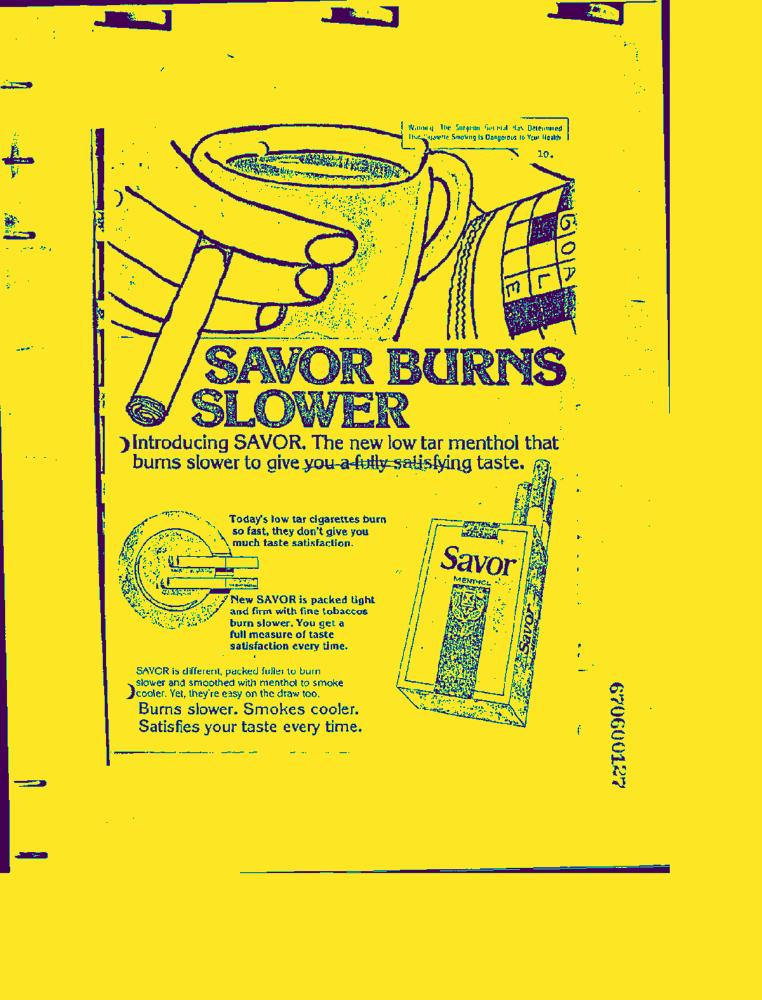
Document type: AD